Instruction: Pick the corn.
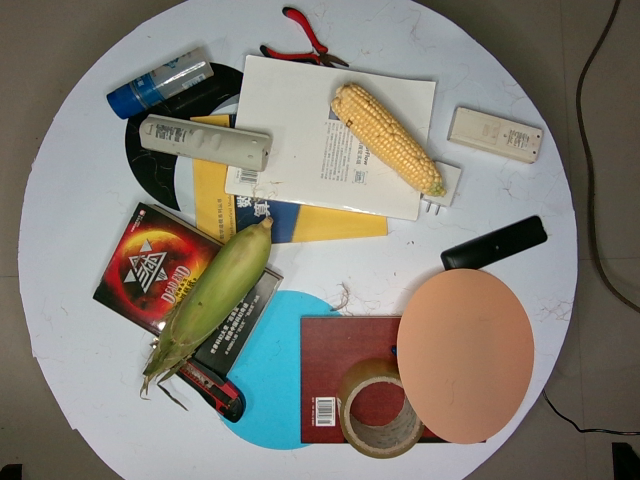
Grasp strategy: vertical